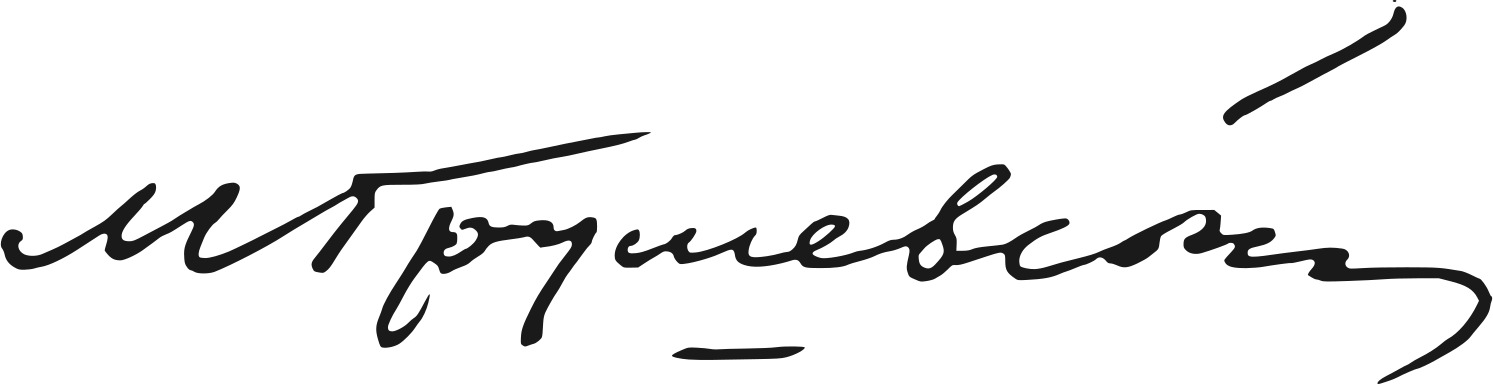
Signature of: mykhailo hrushevskyi